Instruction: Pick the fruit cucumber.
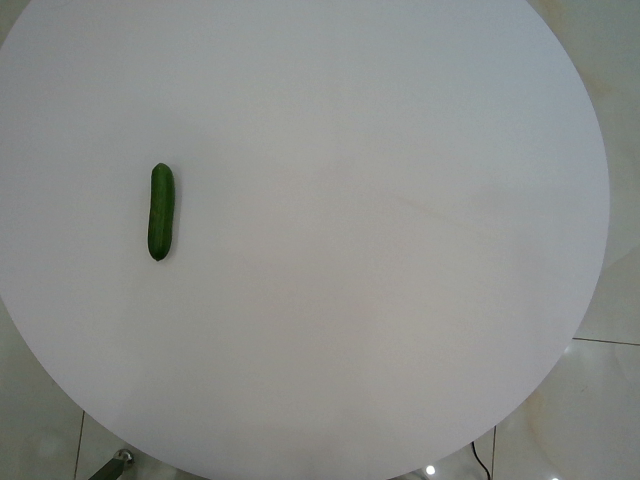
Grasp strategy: vertical